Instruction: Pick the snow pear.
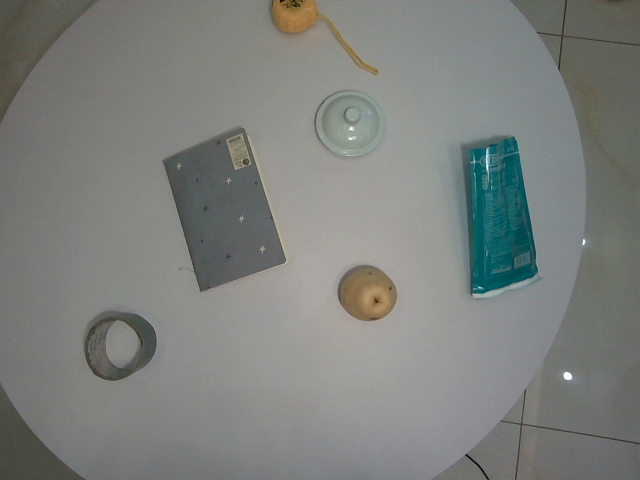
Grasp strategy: vertical